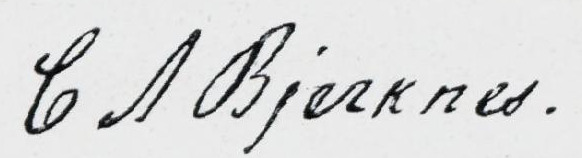
Signature of: carl anton bjerknes